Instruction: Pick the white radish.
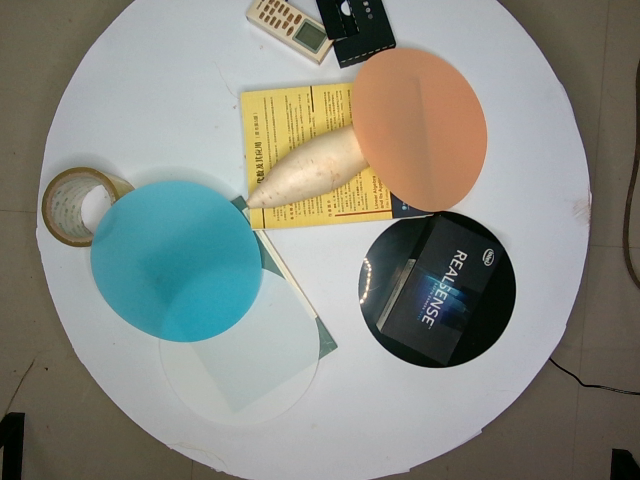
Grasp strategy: vertical